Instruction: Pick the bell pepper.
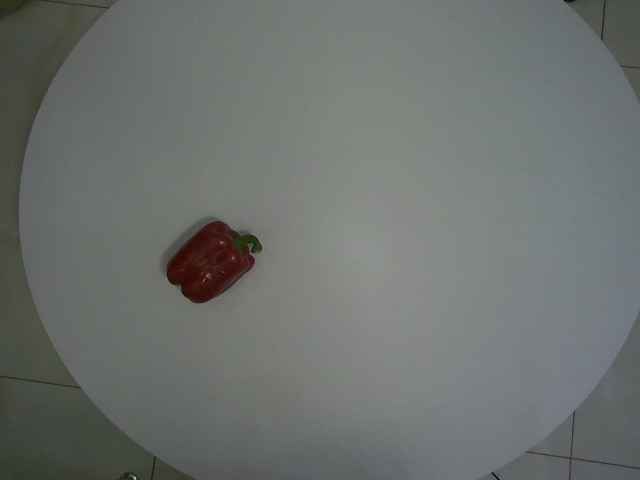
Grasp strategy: vertical